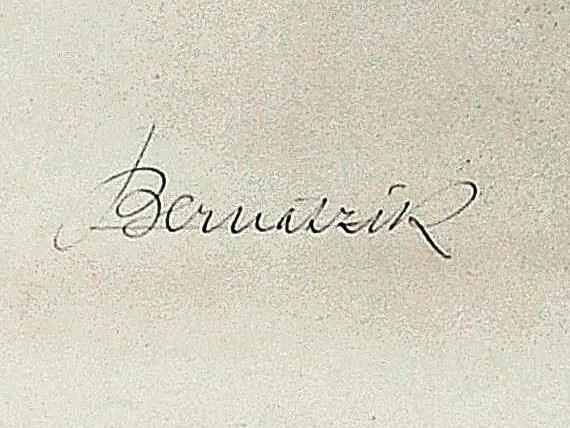
Signature of: edmund bernatzik